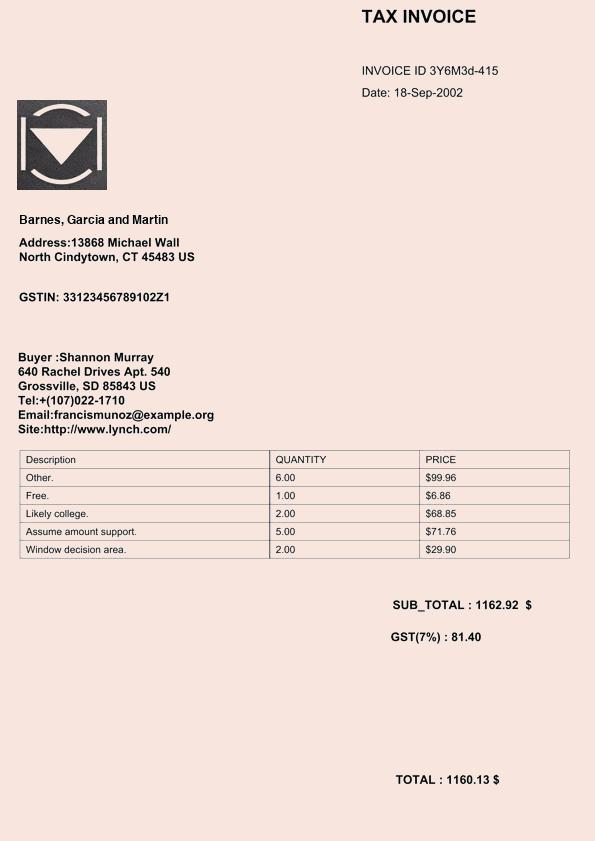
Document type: Invoice